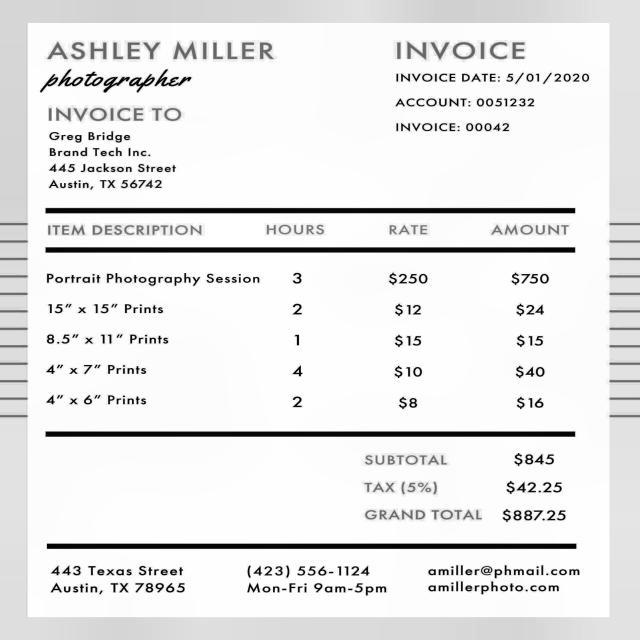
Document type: Invoice